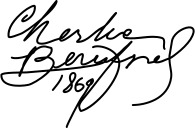
Signature of: charles beresford